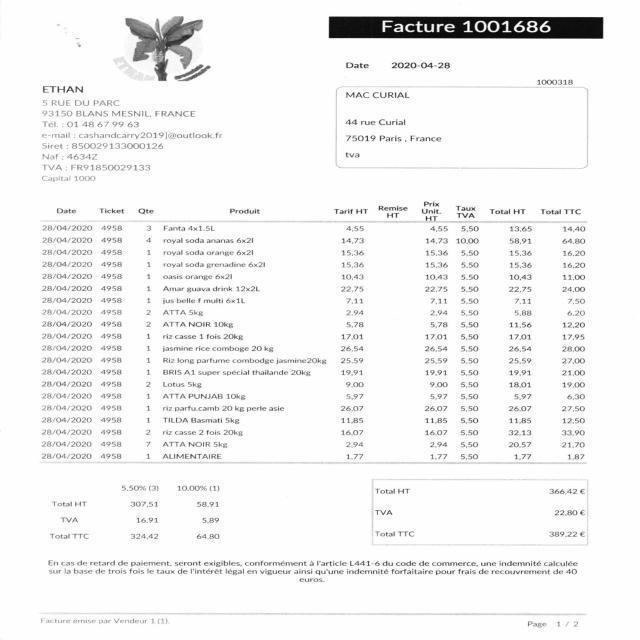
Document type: Invoice